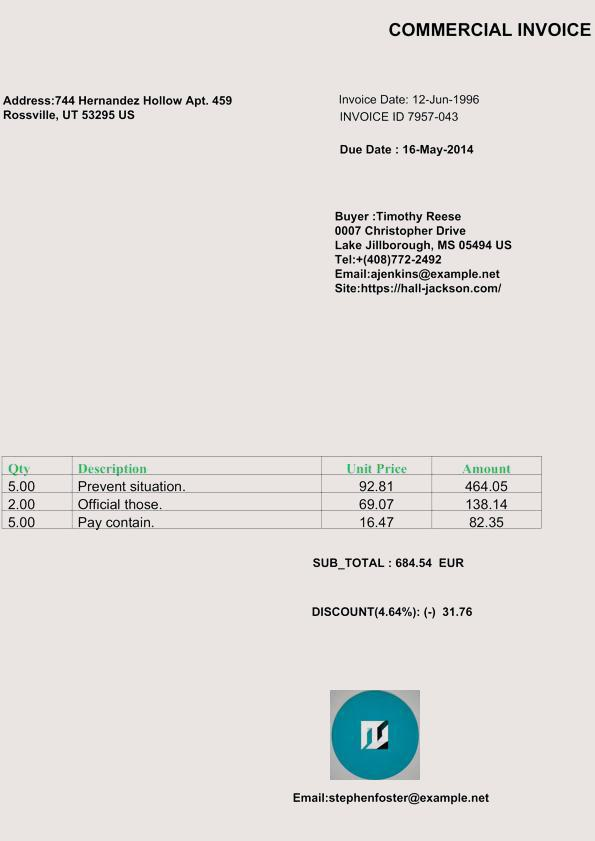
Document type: Invoice